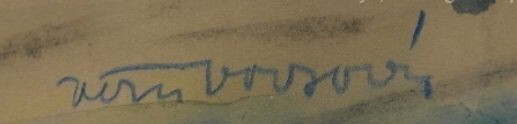
Signature of: věra vovsová